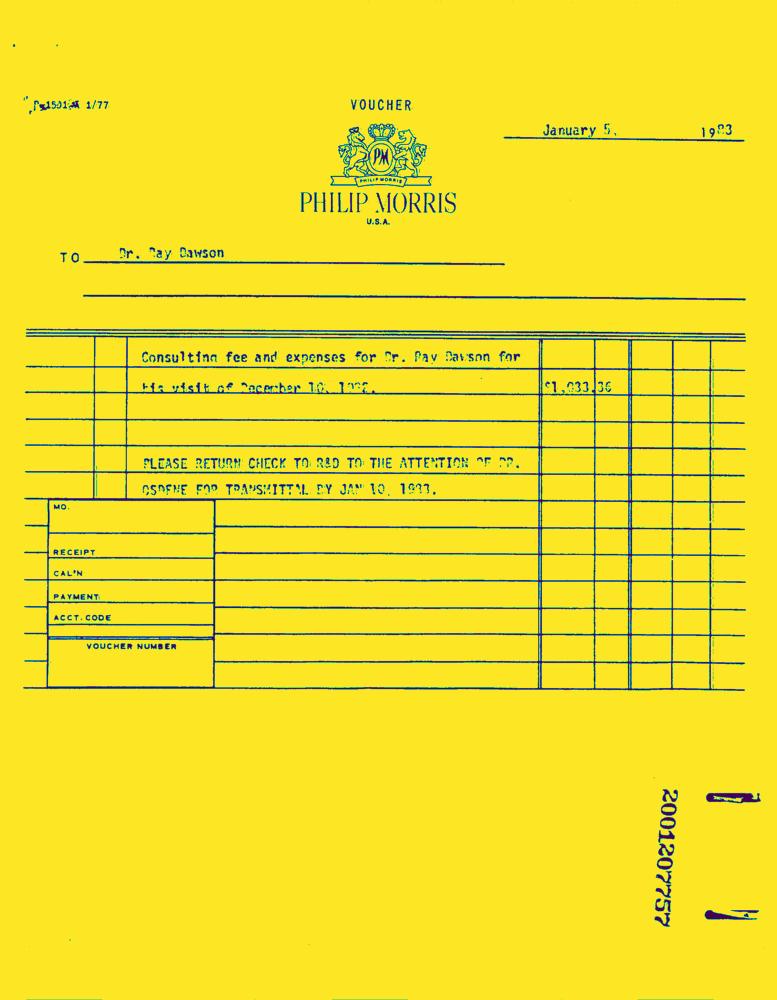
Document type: Invoice-Doc